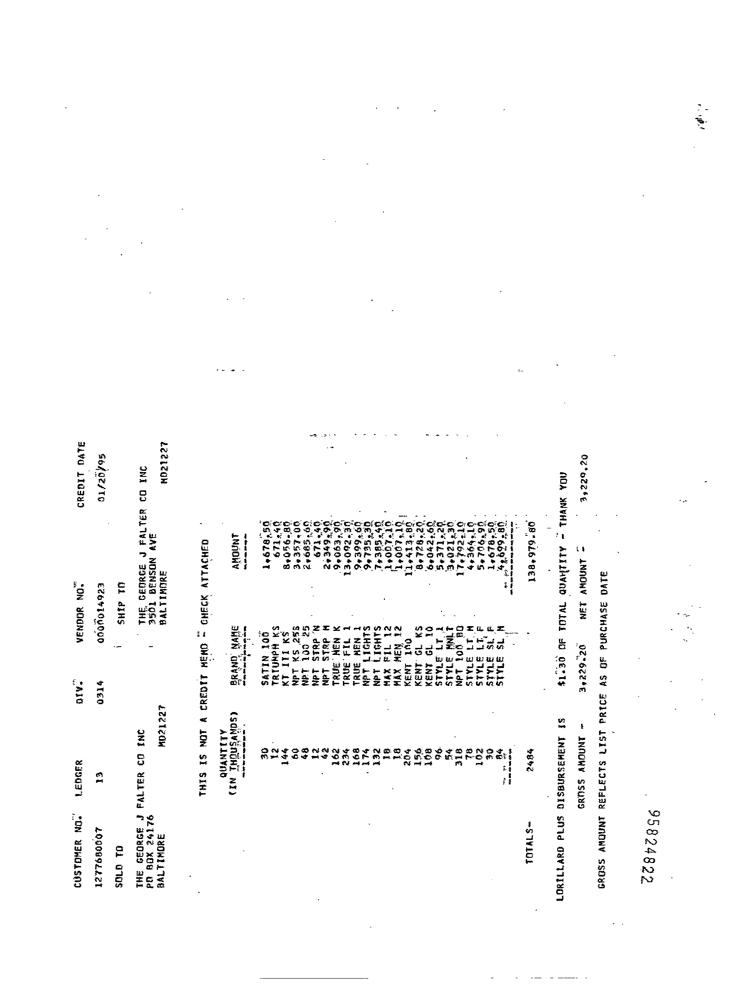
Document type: Invoice